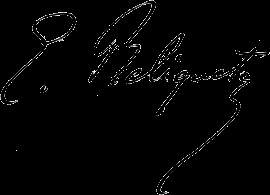
Signature of: émile reliquet